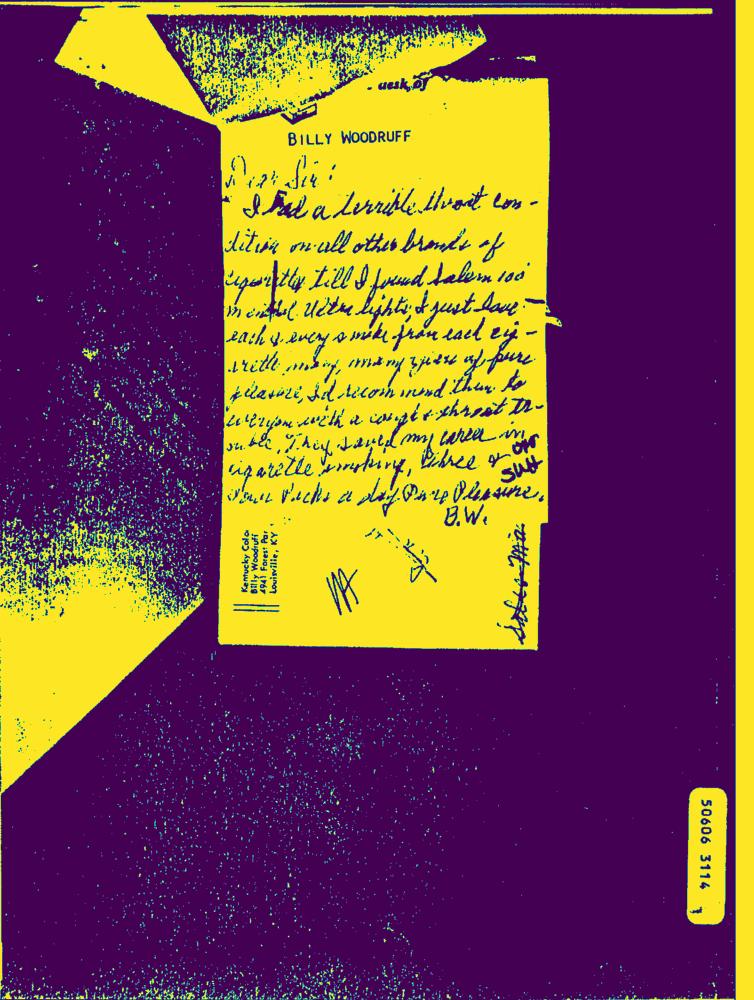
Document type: Hand-Written